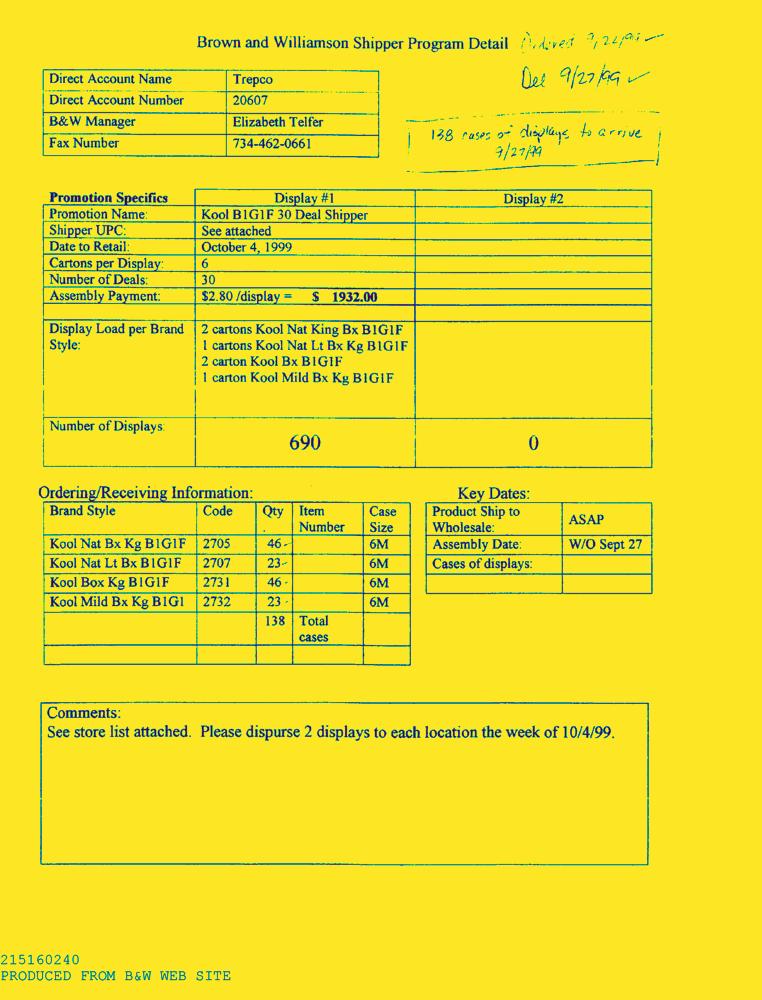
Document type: AD